Question: What do the imaging results show?
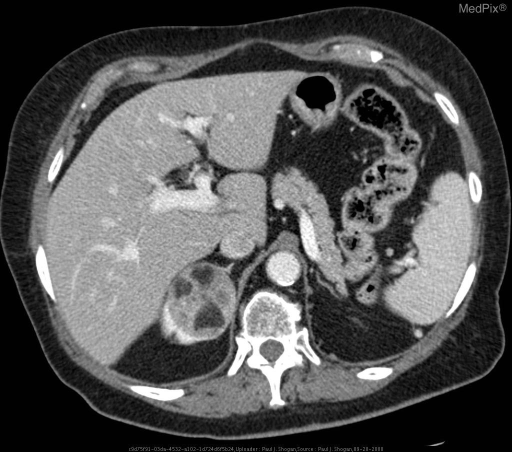
Answer: The imaging shows Contrast enhanced axial CT images reveal a large enhancing mass involving the upper pole of the right kidney.  The mass has multiple foci of fat density.

Catheter angiogram demonstrates a single right renal artery, with a defect in the upper pole corresponding to the angiomyolipoma.  There is minimal blood supply to this lesion although it arises from a single upper pole branch. The artery supplying this mass was subselected with a microcatheter and then embolized to obtain arterial stasis using 300 to 500 micron bead block.

Post-embolization image shows absent flow to the mass. Contrast enhanced axial CT images reveal a large enhancing mass involving the upper pole of the right kidney.  The mass has multiple foci of fat density..